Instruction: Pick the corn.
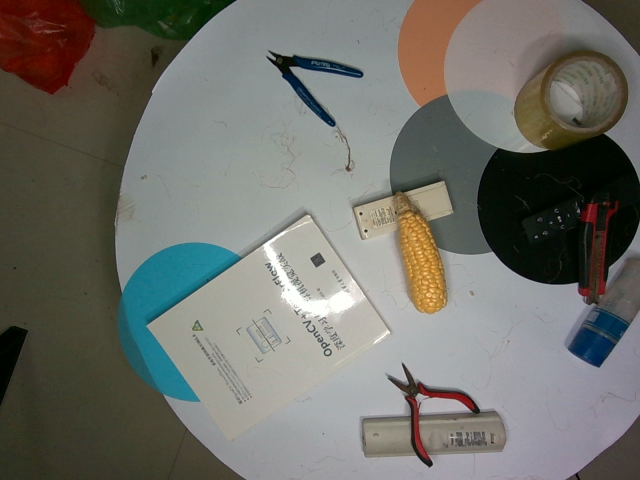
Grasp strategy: vertical